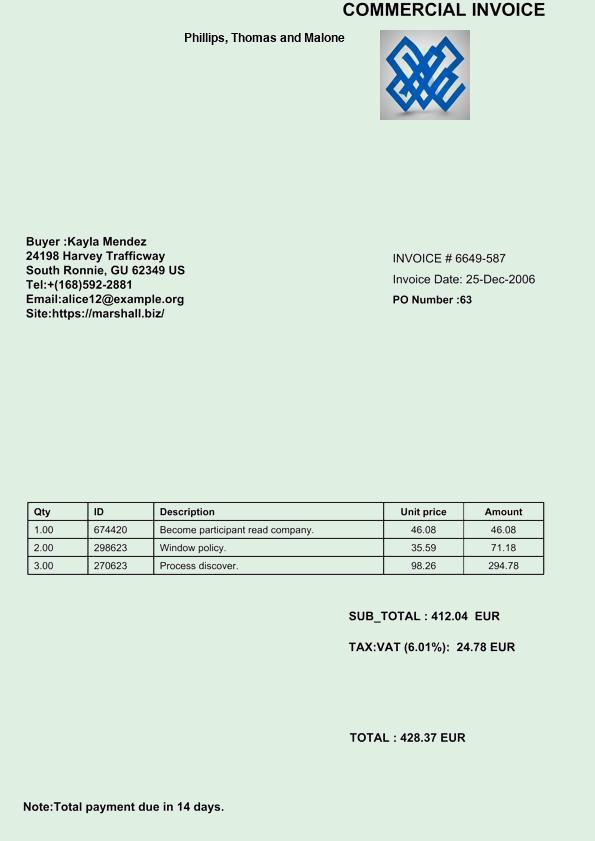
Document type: Invoice